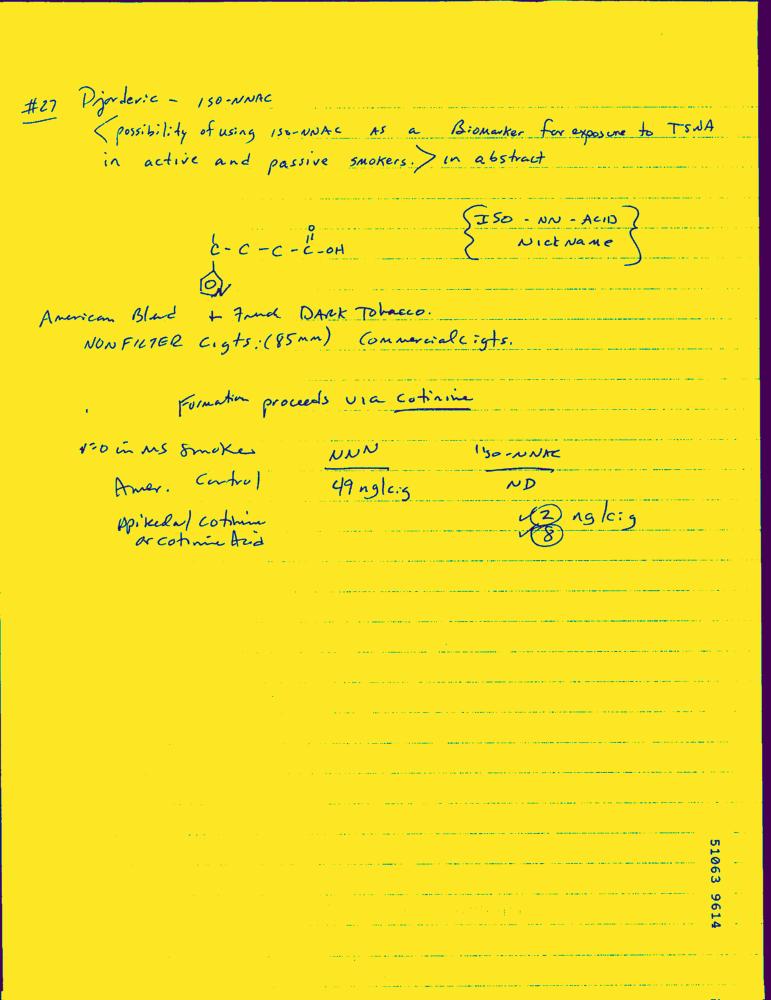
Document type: Hand-Written